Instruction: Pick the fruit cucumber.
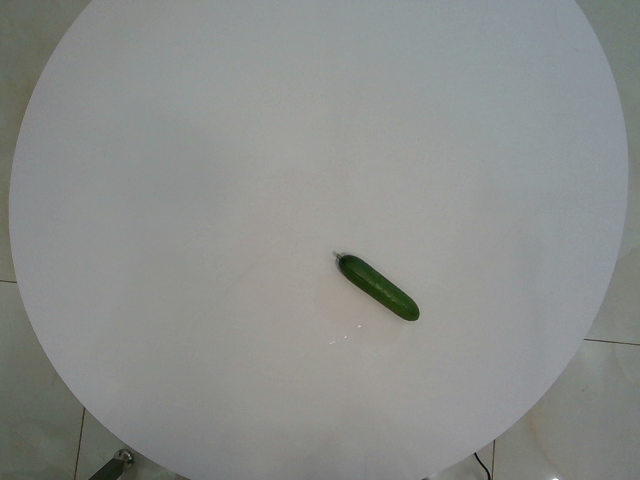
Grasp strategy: vertical